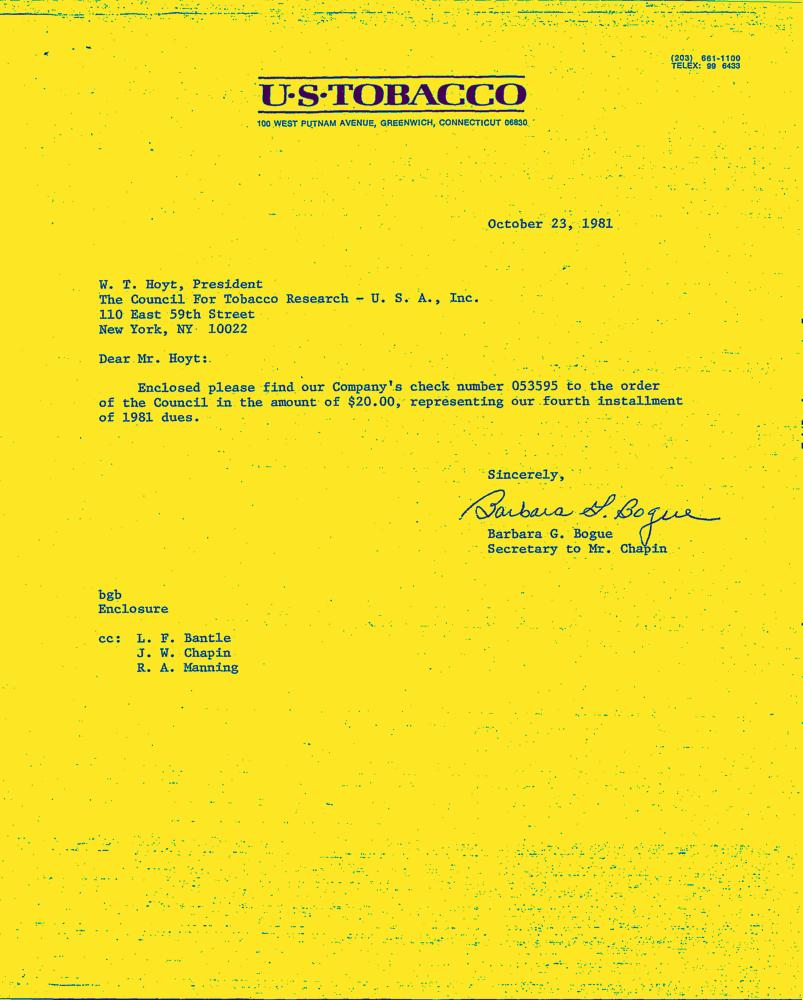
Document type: Letter-Doc